Patient: Female, age 2
A two years old girl was admitted to our division because of fever, cough and dyspnea. The girl had arrived in Italy from Romania just seven days before when she reached his family living in a nomad camp. The first chest x-ray showed right pleural effusion and right middle and lower lobes consolidation. Antibiotic therapy was started without any clinical benefit. Therefore, a tuberculin skin test (TST) was performed with a markedly positive result after 72 hours. Because of sudden worsening dyspnea, emergency chest computed tomography (CT) was carried out and the presence of relevant pleural effusion all around the right lung, with parenchymal lung consolidation and paratracheal, subcarinal and hilar lymphadenopathy was highlighted (Figure 1). Interferon-gamma releasing assay (IGRA) tests firstly gave an indeterminate result but, repeated a week later, it gave a positive result. An evacuative thoracentesis was made and polymerase-chain-reaction (PCR) resulted positive for Mycobacterium tuberculosis (Mtb). An anti-TB therapy with isoniazid (INH), rifampicin (RMP) and pyrazinamide (PZD) was begun with rapid improvement of the girl's clinical conditions. All the microscopic, nucleic acid amplification techniques and cultural exams carried out on gastric lavages and urine gave negative results for Mtb. The last chest x-ray, carried out after one month of therapy, showed an almost complete resolution of the pleural effusion, of the parenchymal disventilation areas and of the lymphadenopathy.
About 75% of childhood TB disease is pulmonary and up to a third of all pediatric pulmonary TB cases may be complicated by pleural effusion, which may also be found without any significant concomitant parenchymal disease. Pulmonary TB commonly presents with a persistent (>21 days) and unremitting cough, with or without fever, not improving despite appropriate first line antibiotic treatment.
The diagnosis of TB is not usually considered in a febrile child unless the fever is persistent (> 7 days) or other clinical features suggestive of TB are present. Positive family history for travelling or origins from TB endemic countries and overcrowded living environments should induce the diagnostic suspicion of TB.
The examination of pleural fluid is important to establish the diagnosis of TB pleuropneumonia. Nevertheless, cultures of the fluid are positive only in a low number of cases and it takes them a long time to get the result. Nowadays PCR is an helpful diagnostic tool for early diagnosis and it has good sensitivity and specificity.
During the last years, IGRA was introduced into clinical practice as a diagnostic tool with high specificity for the diagnosis of Mtb infection, even though it is not able (as TST) to discriminate between active TB disease and latent TB infection. During childhood, due to the lymphocytic anergy secondary to infections, IGRA tests may initially give indeterminate results. As a consequence, in case of strong suspicion of TB, IGRA should be repeated even in case of undeterminate results.
Keywords: case-report, children, management, therapy, tuberculosis
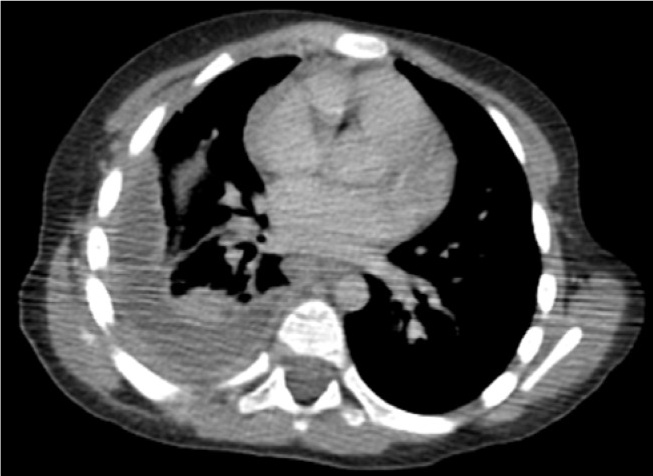
Image caption: Chest computed tomography revealed the presence of relevant pleural effusion all around the right lung, with parenchymal lung consolidation and paratracheal, subcranial and hilar lymphadenopathy.